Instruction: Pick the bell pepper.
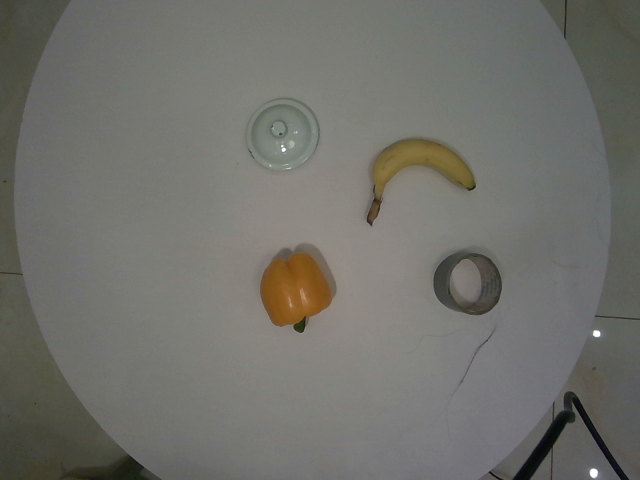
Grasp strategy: vertical